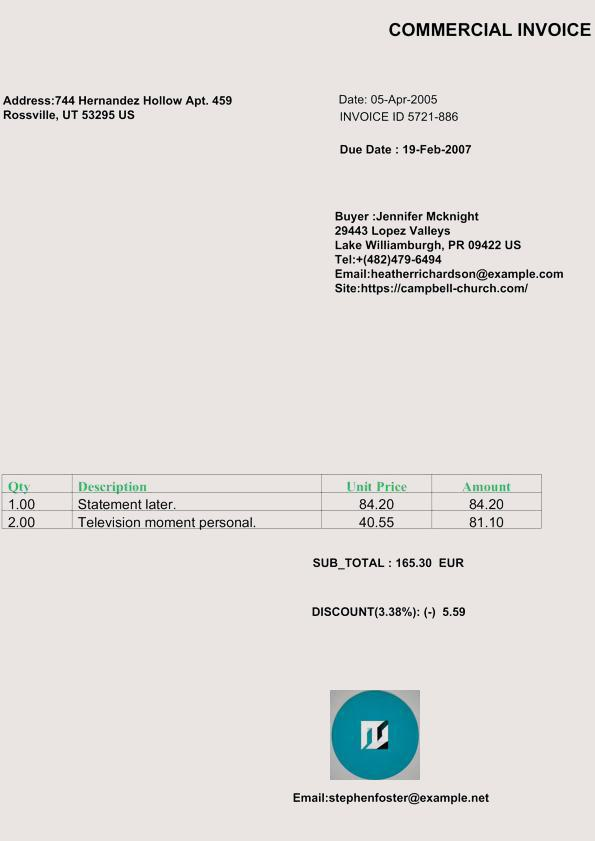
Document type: Invoice